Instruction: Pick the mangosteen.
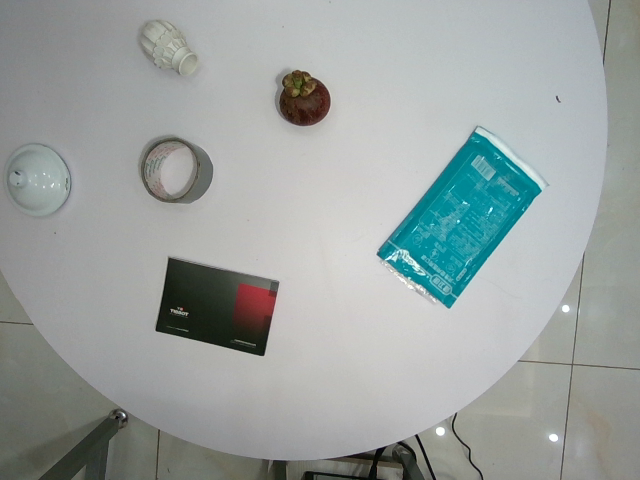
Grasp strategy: vertical